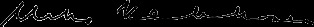
Signature of: urho kekkonen